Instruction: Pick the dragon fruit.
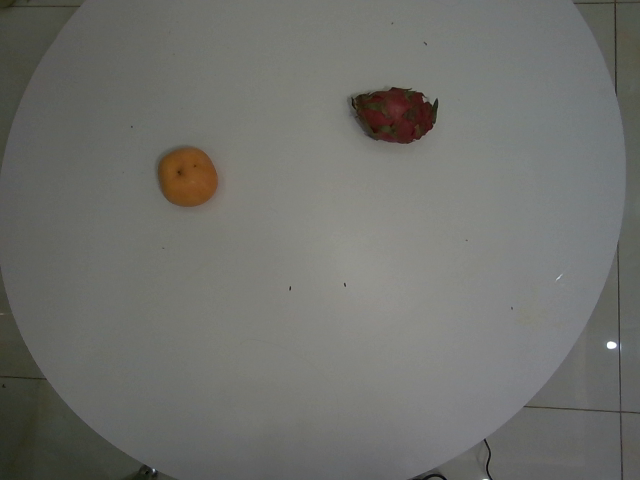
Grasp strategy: vertical